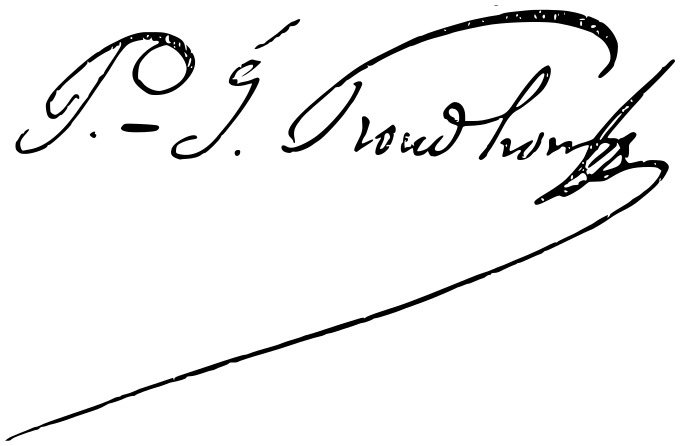
Signature of: pierre joseph proudhon